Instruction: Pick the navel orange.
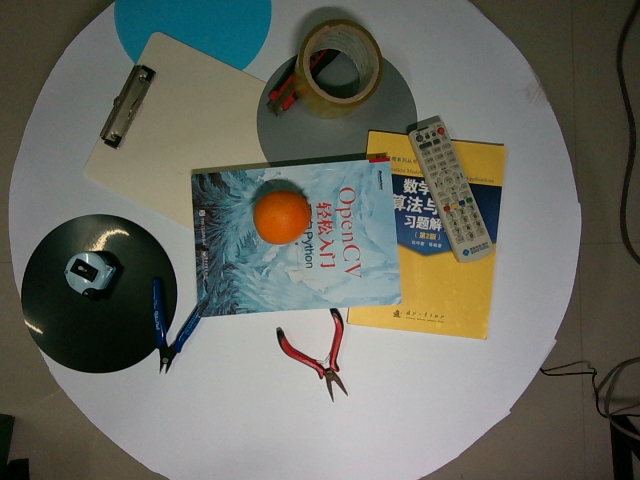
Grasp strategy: vertical